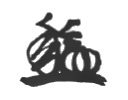
Signature of: naruhiko higashikuni